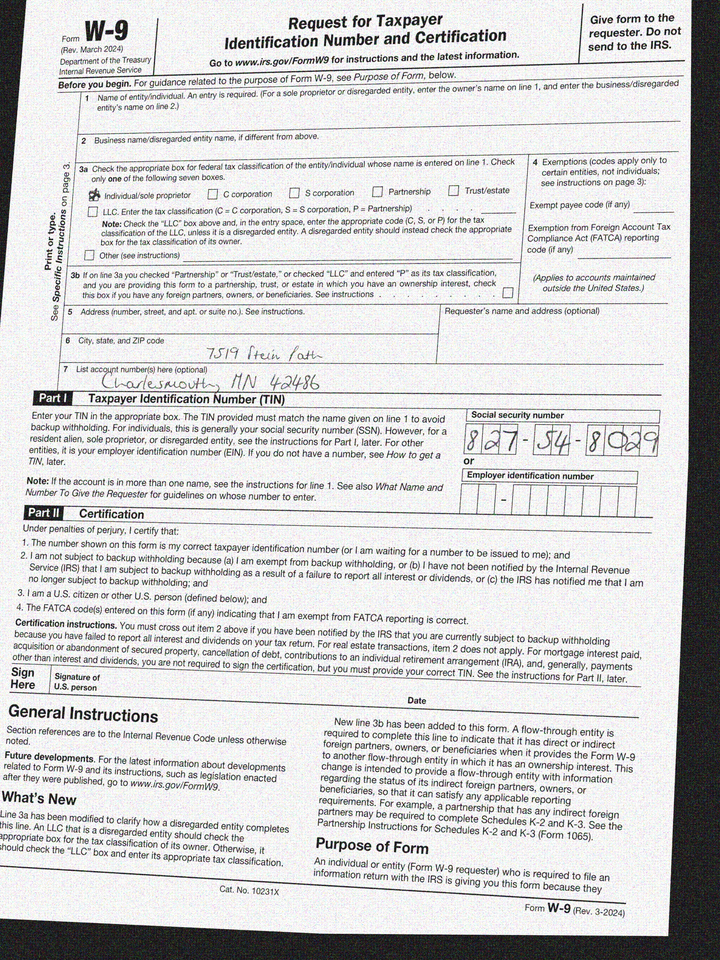
adr1: 7519 Stein Path
adr2: Charlesmouth, MN 42486
cbx: yes
ssn: 827548029